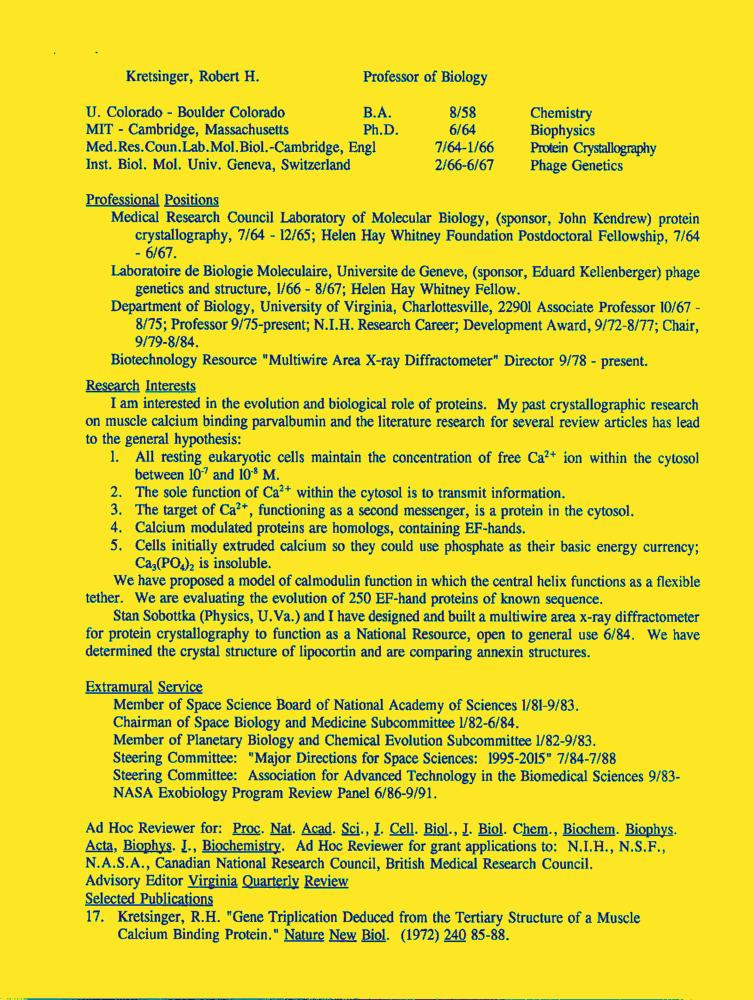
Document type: Resume-Doc